Question: How is the history relevant to the case?
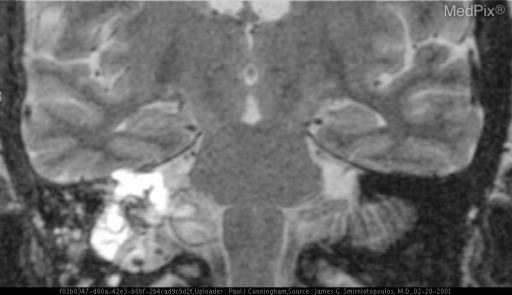
Answer: The patient's history of A 54-year-old woman presented with chronic ear pain. is key in understanding the case.